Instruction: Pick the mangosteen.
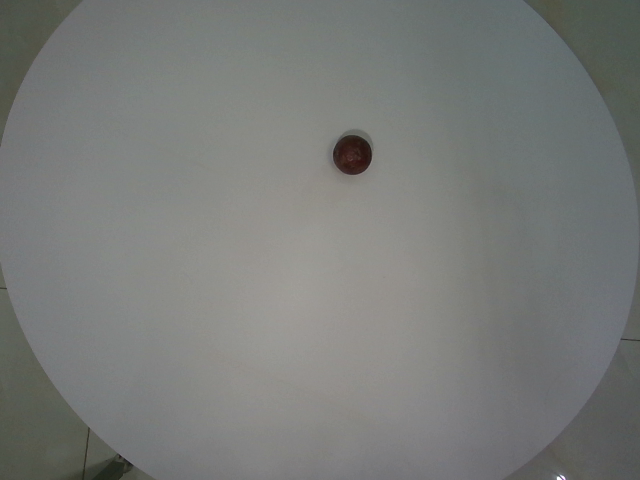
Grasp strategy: vertical